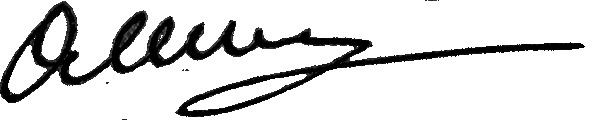
Signature of: q62128733